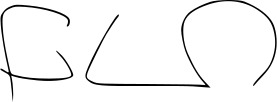
Signature of: francisco lucas pires